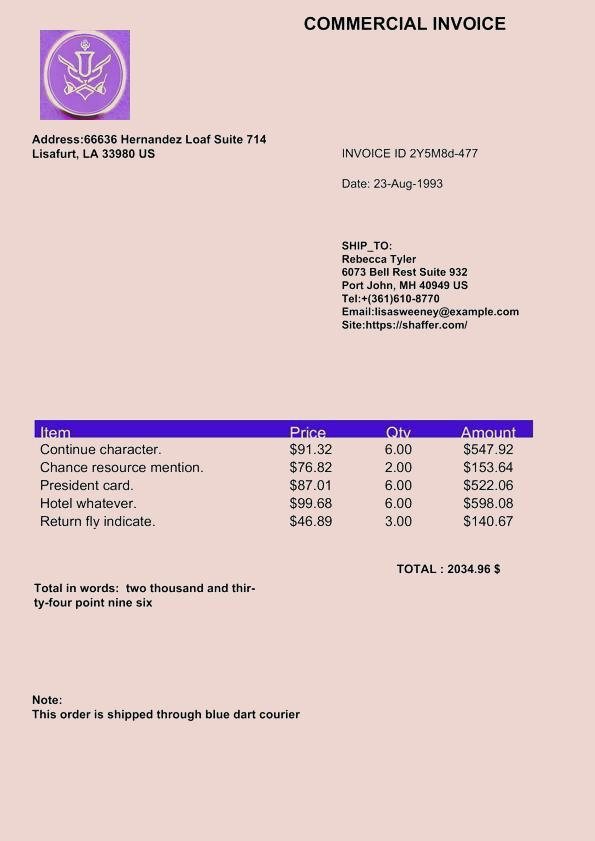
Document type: Invoice